Please extract the written amount, numerical amount, recipient's name, date on the cheque, and the bank's name from the image.
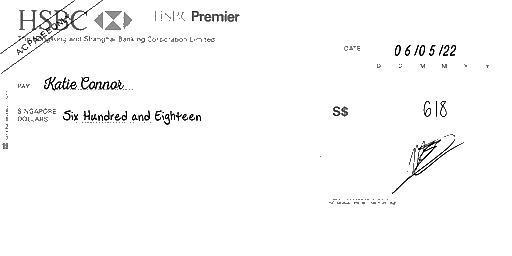
amt_in_words: Six Hundred and Eighteen
amt_in_figures: 618
payee_name: Katie Connor
bank_name: HSBC
cheque_date: 06/05/22